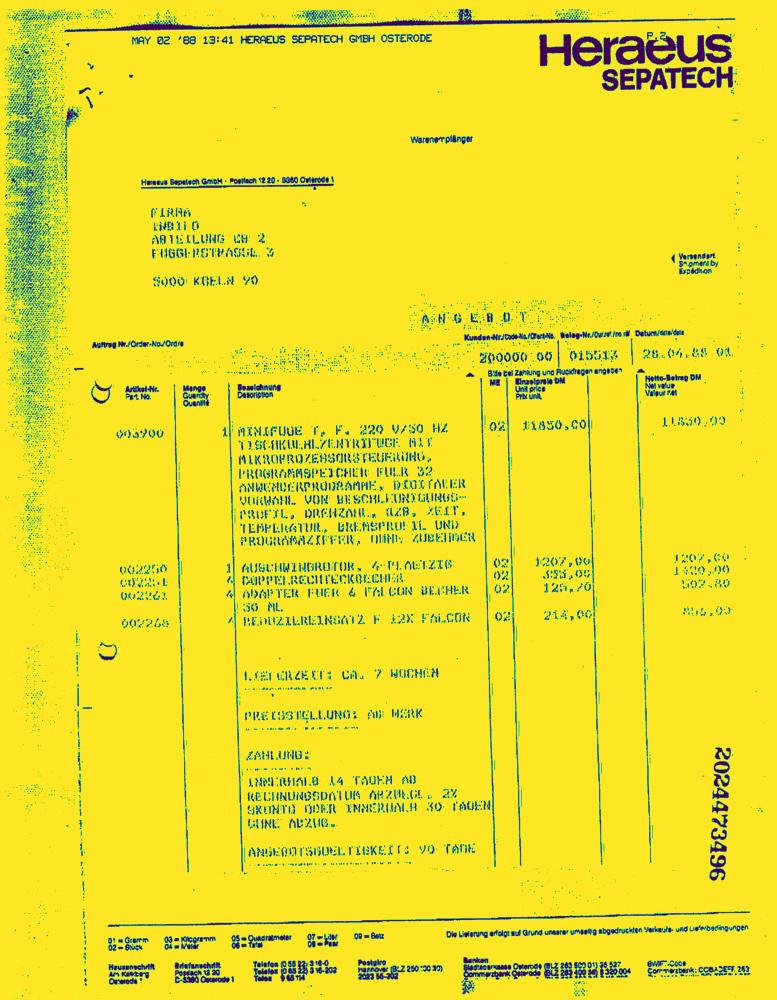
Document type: Invoice-Doc